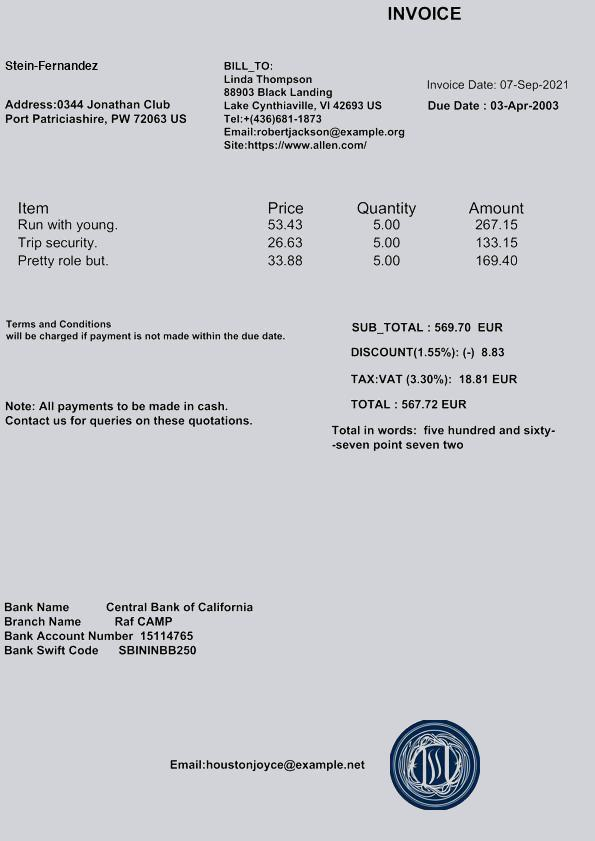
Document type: Invoice